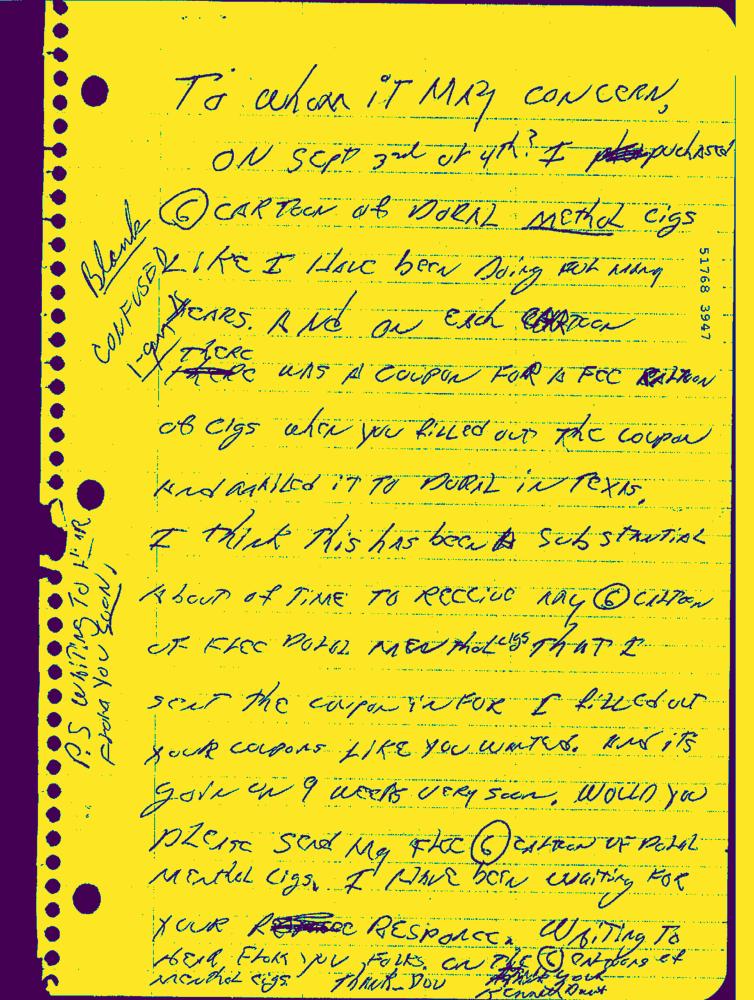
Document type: Hand-Written